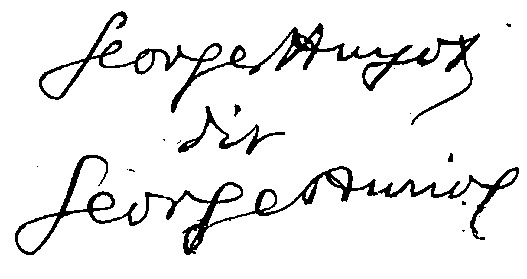
Signature of: george auriol